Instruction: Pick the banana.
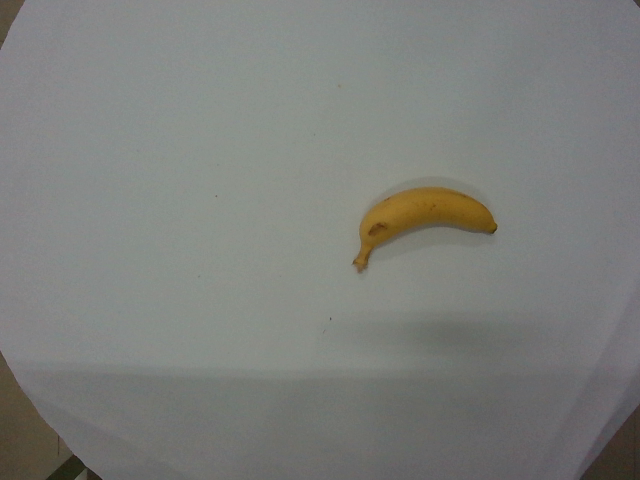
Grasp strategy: vertical